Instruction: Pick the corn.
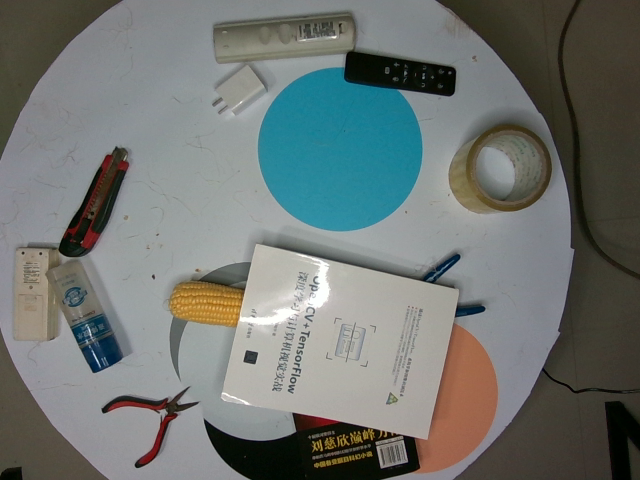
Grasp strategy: vertical